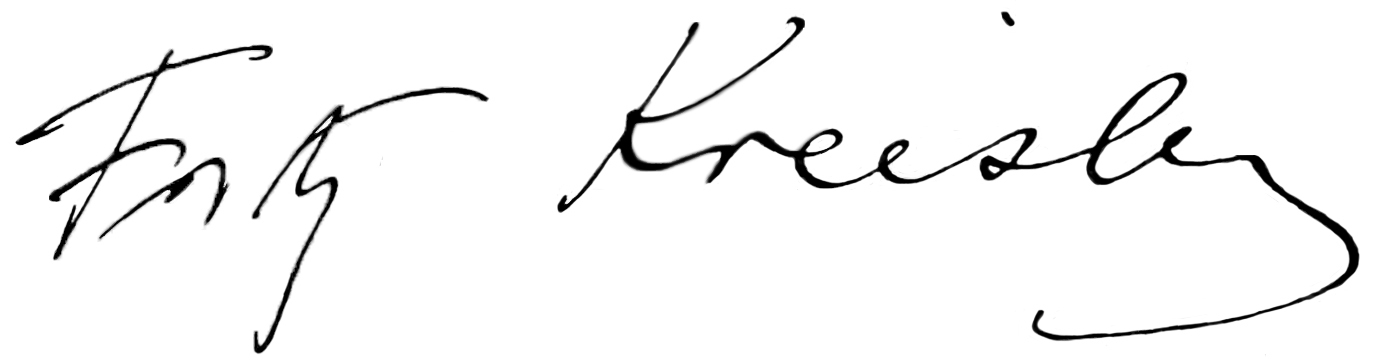
Signature of: fritz kreisler